Question: What was observed in the imaging?
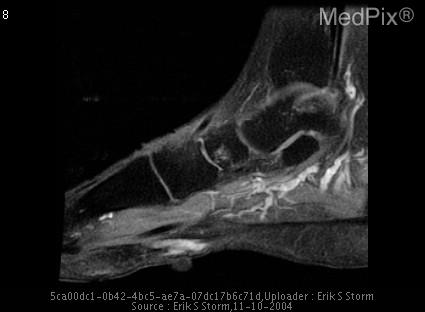
Answer: The imaging shows 2cm x 3cm well-circumscribed fusiform mass arising from the plantar fascia on the medial aspect of the foot proximal to the 1st MTP.  Lesion is homogenously iso-intense to muscle on T1 sequences, and hetrogenslightly hyperintense on fat-saturated T2 sequences.  Marked, homogeneous enhancement following administration of gadolinium DTPA.  No surrounding soft tissue or bone marrow edema. Fusiform soft tissue mass arising from the medial plantar fascia. Intense, homogeneous enhancement..